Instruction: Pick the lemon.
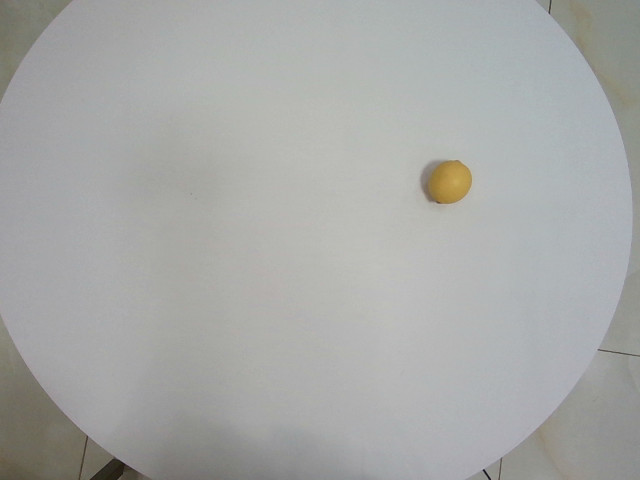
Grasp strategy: vertical